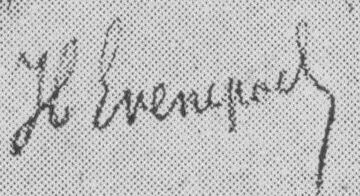
Signature of: henri evenepoel